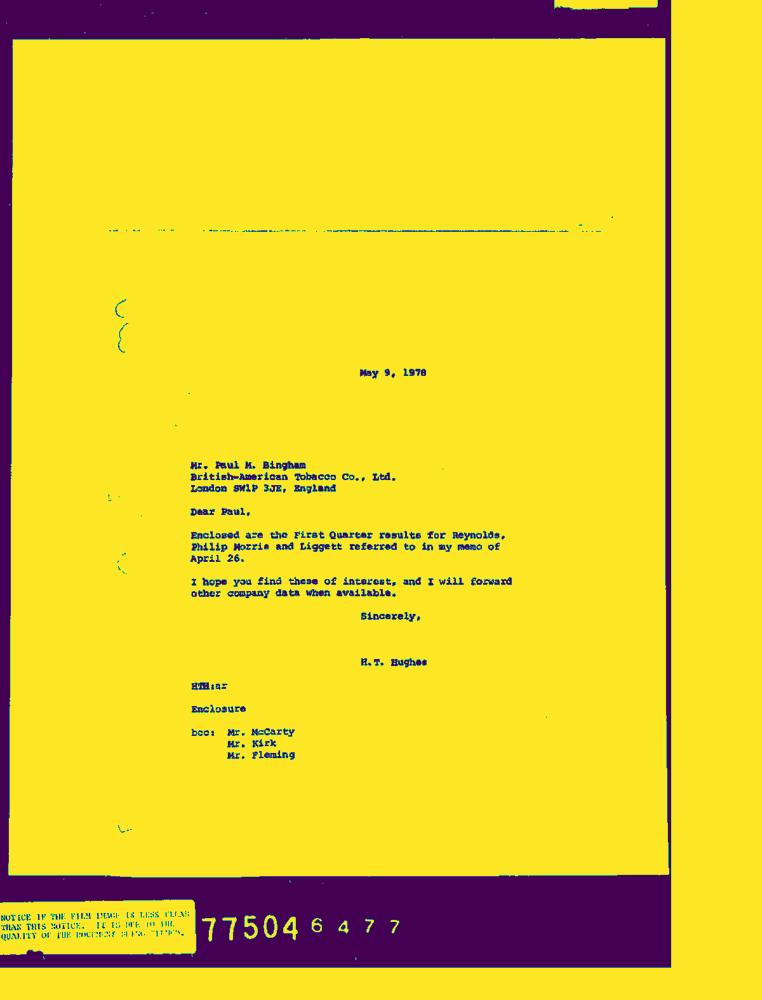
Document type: Letter-Doc